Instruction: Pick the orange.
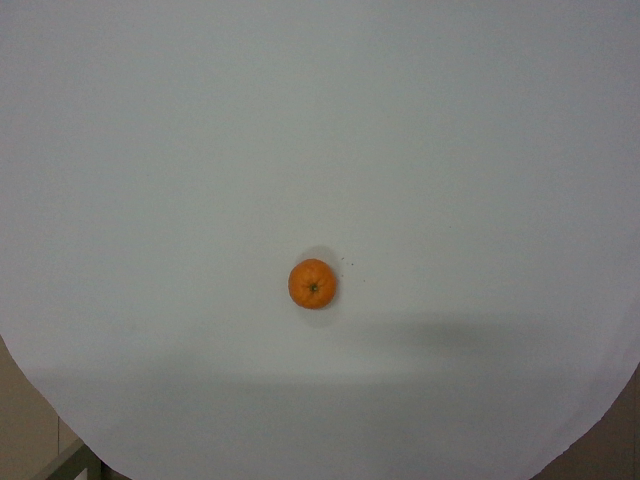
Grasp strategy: vertical